Question: What tax district, tax-rate area, or tax area code is specified in the document?
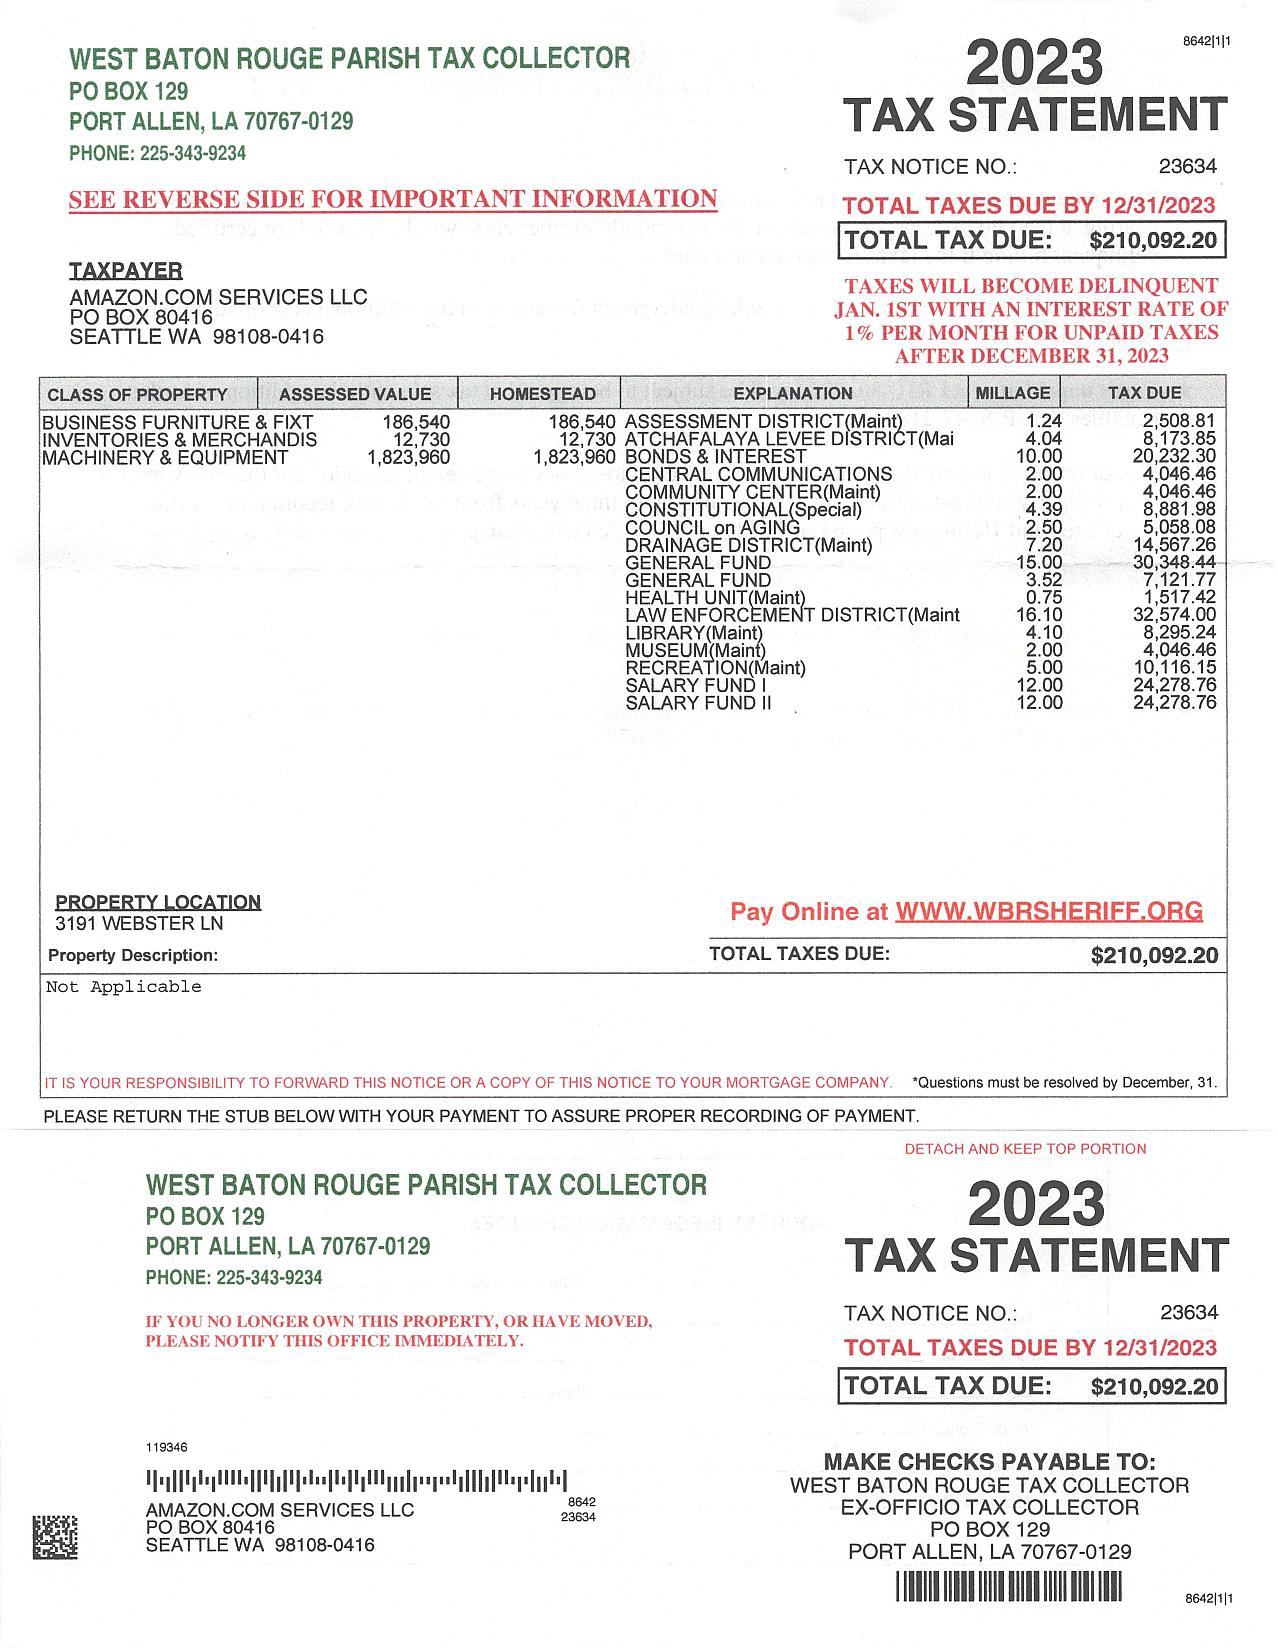
Answer: "VARIOUS"